Question: What jurisdiction, city, or county is the document associated with?
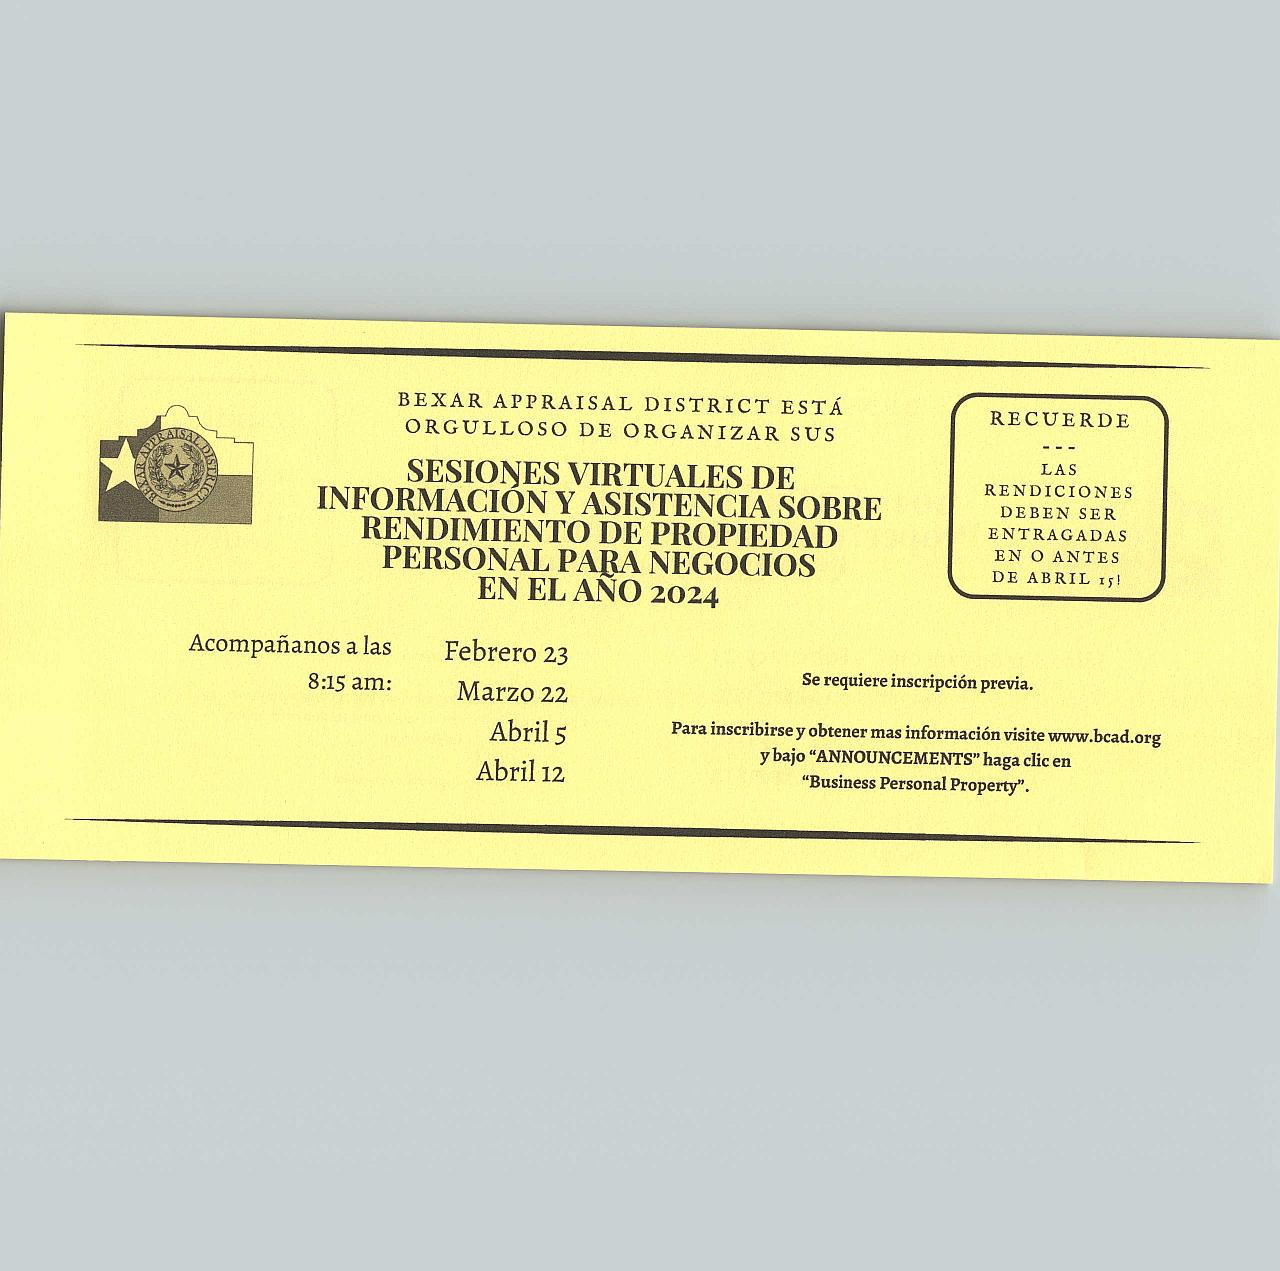
Answer: "Bexar Appraisal District"